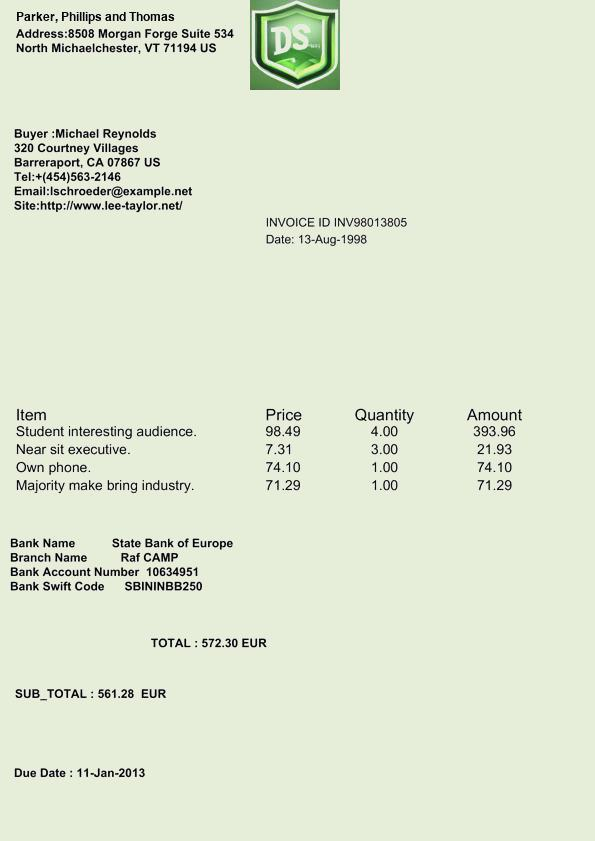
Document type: Invoice